Patient: Female, age 39
A 39-year-old female patient was admitted to our hospital on October 13, 2010 because of cough and expectoration for 3 years, chest tightness and shortness of breath for approximately 1 month. On November, 2007, she was ever admitted to a local hospital with complaints of cough, expectoration and white phlegm, but not fatigue, night sweats, fever and chest pain. The local hospital diagnosis was bronchial asthma. She was given anti-inflammatory drugs, but her symptoms persisted.
On admission, physical examinations revealed that she was clear-minded, breath was 26 times per min, pulse was 100 beats per min, and blood pressure was 132/80 mmHg. Chest examination revealed wheeze in the trachea, and rough breath sound with in aspiratory and expiratory wheeze in both lungs. Her abdominal examination was normal. No pathological syndrome was observed. Chest CT scan revealed pulmonary TB on both sides, especially in the middle and lower lobe. Lower tracheal stenosis, right bronchus stenosis and right pleural thickening were also observed (Fig. 3). Sputum smear for acid-fast bacilli was positive. Subsequently she was given combined anti-TB treatment (INH, RFP, EMB and PZA) since December 13, 2010. On December 17, 2010, bronchoscopy was performed under local anesthesia, revealing that as shown in Fig. 4a, the glottis was normal, false diverticula was present in the middle segment of trachea, and stenosis was present in the middle and lower trachea, barely allowing the passage of the bronchoscopy (BF BC-260, Olympus Corporation, Tokyo, Japan). Tracheal mucosal congestion and swelling were present, and the left main bronchus and lobar bronchus on the left side was patent, although with the presence of viscous secretions. However, the right main bronchial stenosis was observed with caseous necrotic material attached to the bronchial orifice and could not permit the passage of the bronchoscopy (BF BC-260, Olympus Corporation, Tokyo, Japan). Our final diagnosis was active secondary pulmonary tuberculosis, tracheal and right main bronchial tuberculosis. On January 12, 2011, the patient was administrated with endotracheal intubation. After a month, the endotracheal catheter was removed and then, the patient was discharged.
On February18, 2011, she was re-admitted to our hospital. The bronchoscopic high-pressure (6 atm) balloon dilatation (MK58880, Boston Scientific Cork Company, Ireland) was performed in the middle and lower trachea for the patient under general anesthesia and electrocardiogram (ECG) monitoring. Mechanical ventilation was applied to assist the patient's breathing. When the oxygen saturation was below 95 %, the balloon stopped dilatation and started empting. The balloon dilatation lasted as long as 1.5 min for each cycle. When the oxygen saturation recovered to be above 99 %, the second balloon dilatation was performed and repeated. The bronchoscopic high-pressure (5 atm) balloon dilatation was also performed under ECG monitoring for the right main bronchial stenosis twice with5 min for each cycle. After the balloon dilatation, the BC-260bronchoscope could pass through the middle and lower trachea stenosis but not the IT-260bronchoscope. For the right main bronchus stenosis, BC-260 bronchoscope could not even pass (Fig. 4b). Her chest tightness, shortness of breath symptoms were improved after the balloon dilatation treatment, but still could not tolerate PFT.
She received balloon dilatation treatment for 5 more times on March 28, April 22, May 6, June 7 and July 18, 2011, respectively. On June 28, 2012, a repeat bronchoscopy showed that the middle and lower trachea stenosis was dilated and patent without the presence of congestion and swelling, allowing the passage of the IT-260 bronchoscope. The orifice of the right main bronchus was still narrowed, could not permit the passage of the bronchoscopy (BC-260), but the caseous necrotic materials disappeared (Fig. 4c). No restenosis occurred in the patient in 1 year outpatient follow-up. Timeline of case 2 was listed in Table 2.
We searched the WANFANG and PubMed database for articles published between 1984 and 2014 in the Chinese-and English-language literature. There were several studies on the application of balloon dilatation in management of combination of main bronchus and lobe bronchus stenosis, yet rare reports on specific treatment of TB-associated tracheal stenosis by BBD were retrieved. The search of PubMed database yielded 13 articles. A total of 474 patients were involved in the retrieved articles from PubMed database and the present study. The total information retrieved was summarized in Table 3. Of the 474 patients, the tracheal stenosis of 4 infant patients results from endotracheal intubation. The etiologies of the 474 patients include bronchial carcinoma, other malignancy, lung carcinoma post-tracheal resection, endotracheal intubation, tracheal tuberculosis, prolonged mechanical ventilation, lung transplantation, Wegener's granulomatosis, idiopathic stenosis, post-tracheostomy, sarcoidosis and amyloidosis.
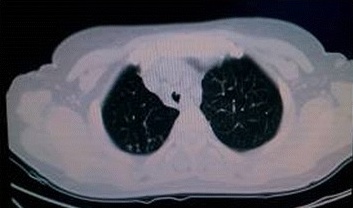
Image caption: A chest computed tomography scan showing tracheal stenosis and right bronchial stenosis of the patient in Case 2.